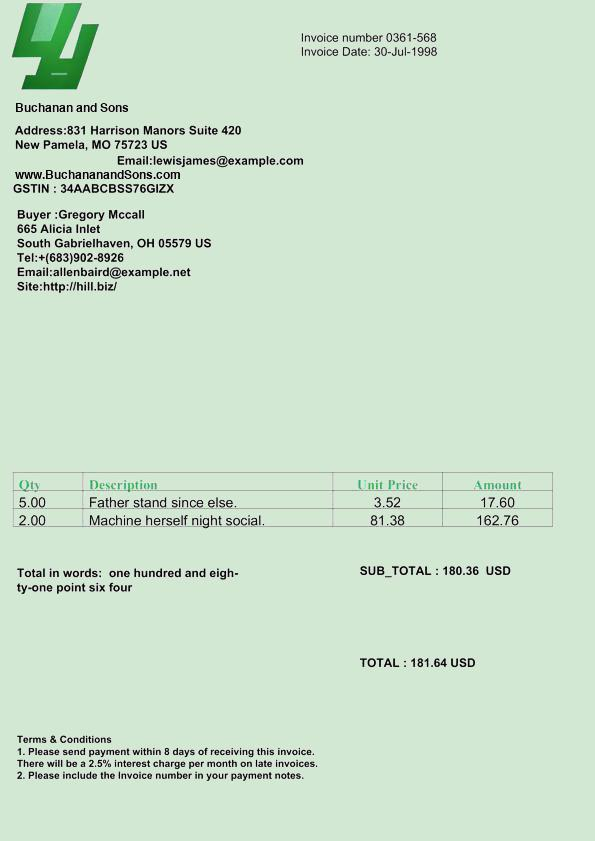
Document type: Invoice